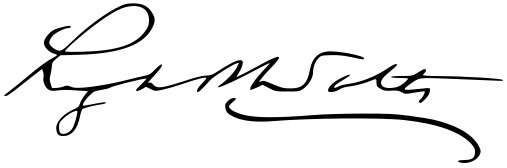
Signature of: legh r watts